Extract the amount written in words, the amount in digits, the name of the payee, the date on the cheque, and the bank's name from the image.
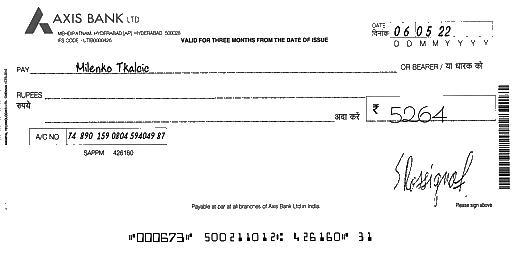
amt_in_words:
amt_in_figures: 5264
payee_name: Milenko Tkalcic
bank_name: AXIS BANK
cheque_date: 06/05/22